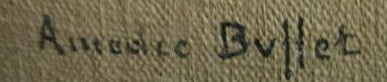
Signature of: amédée buffet